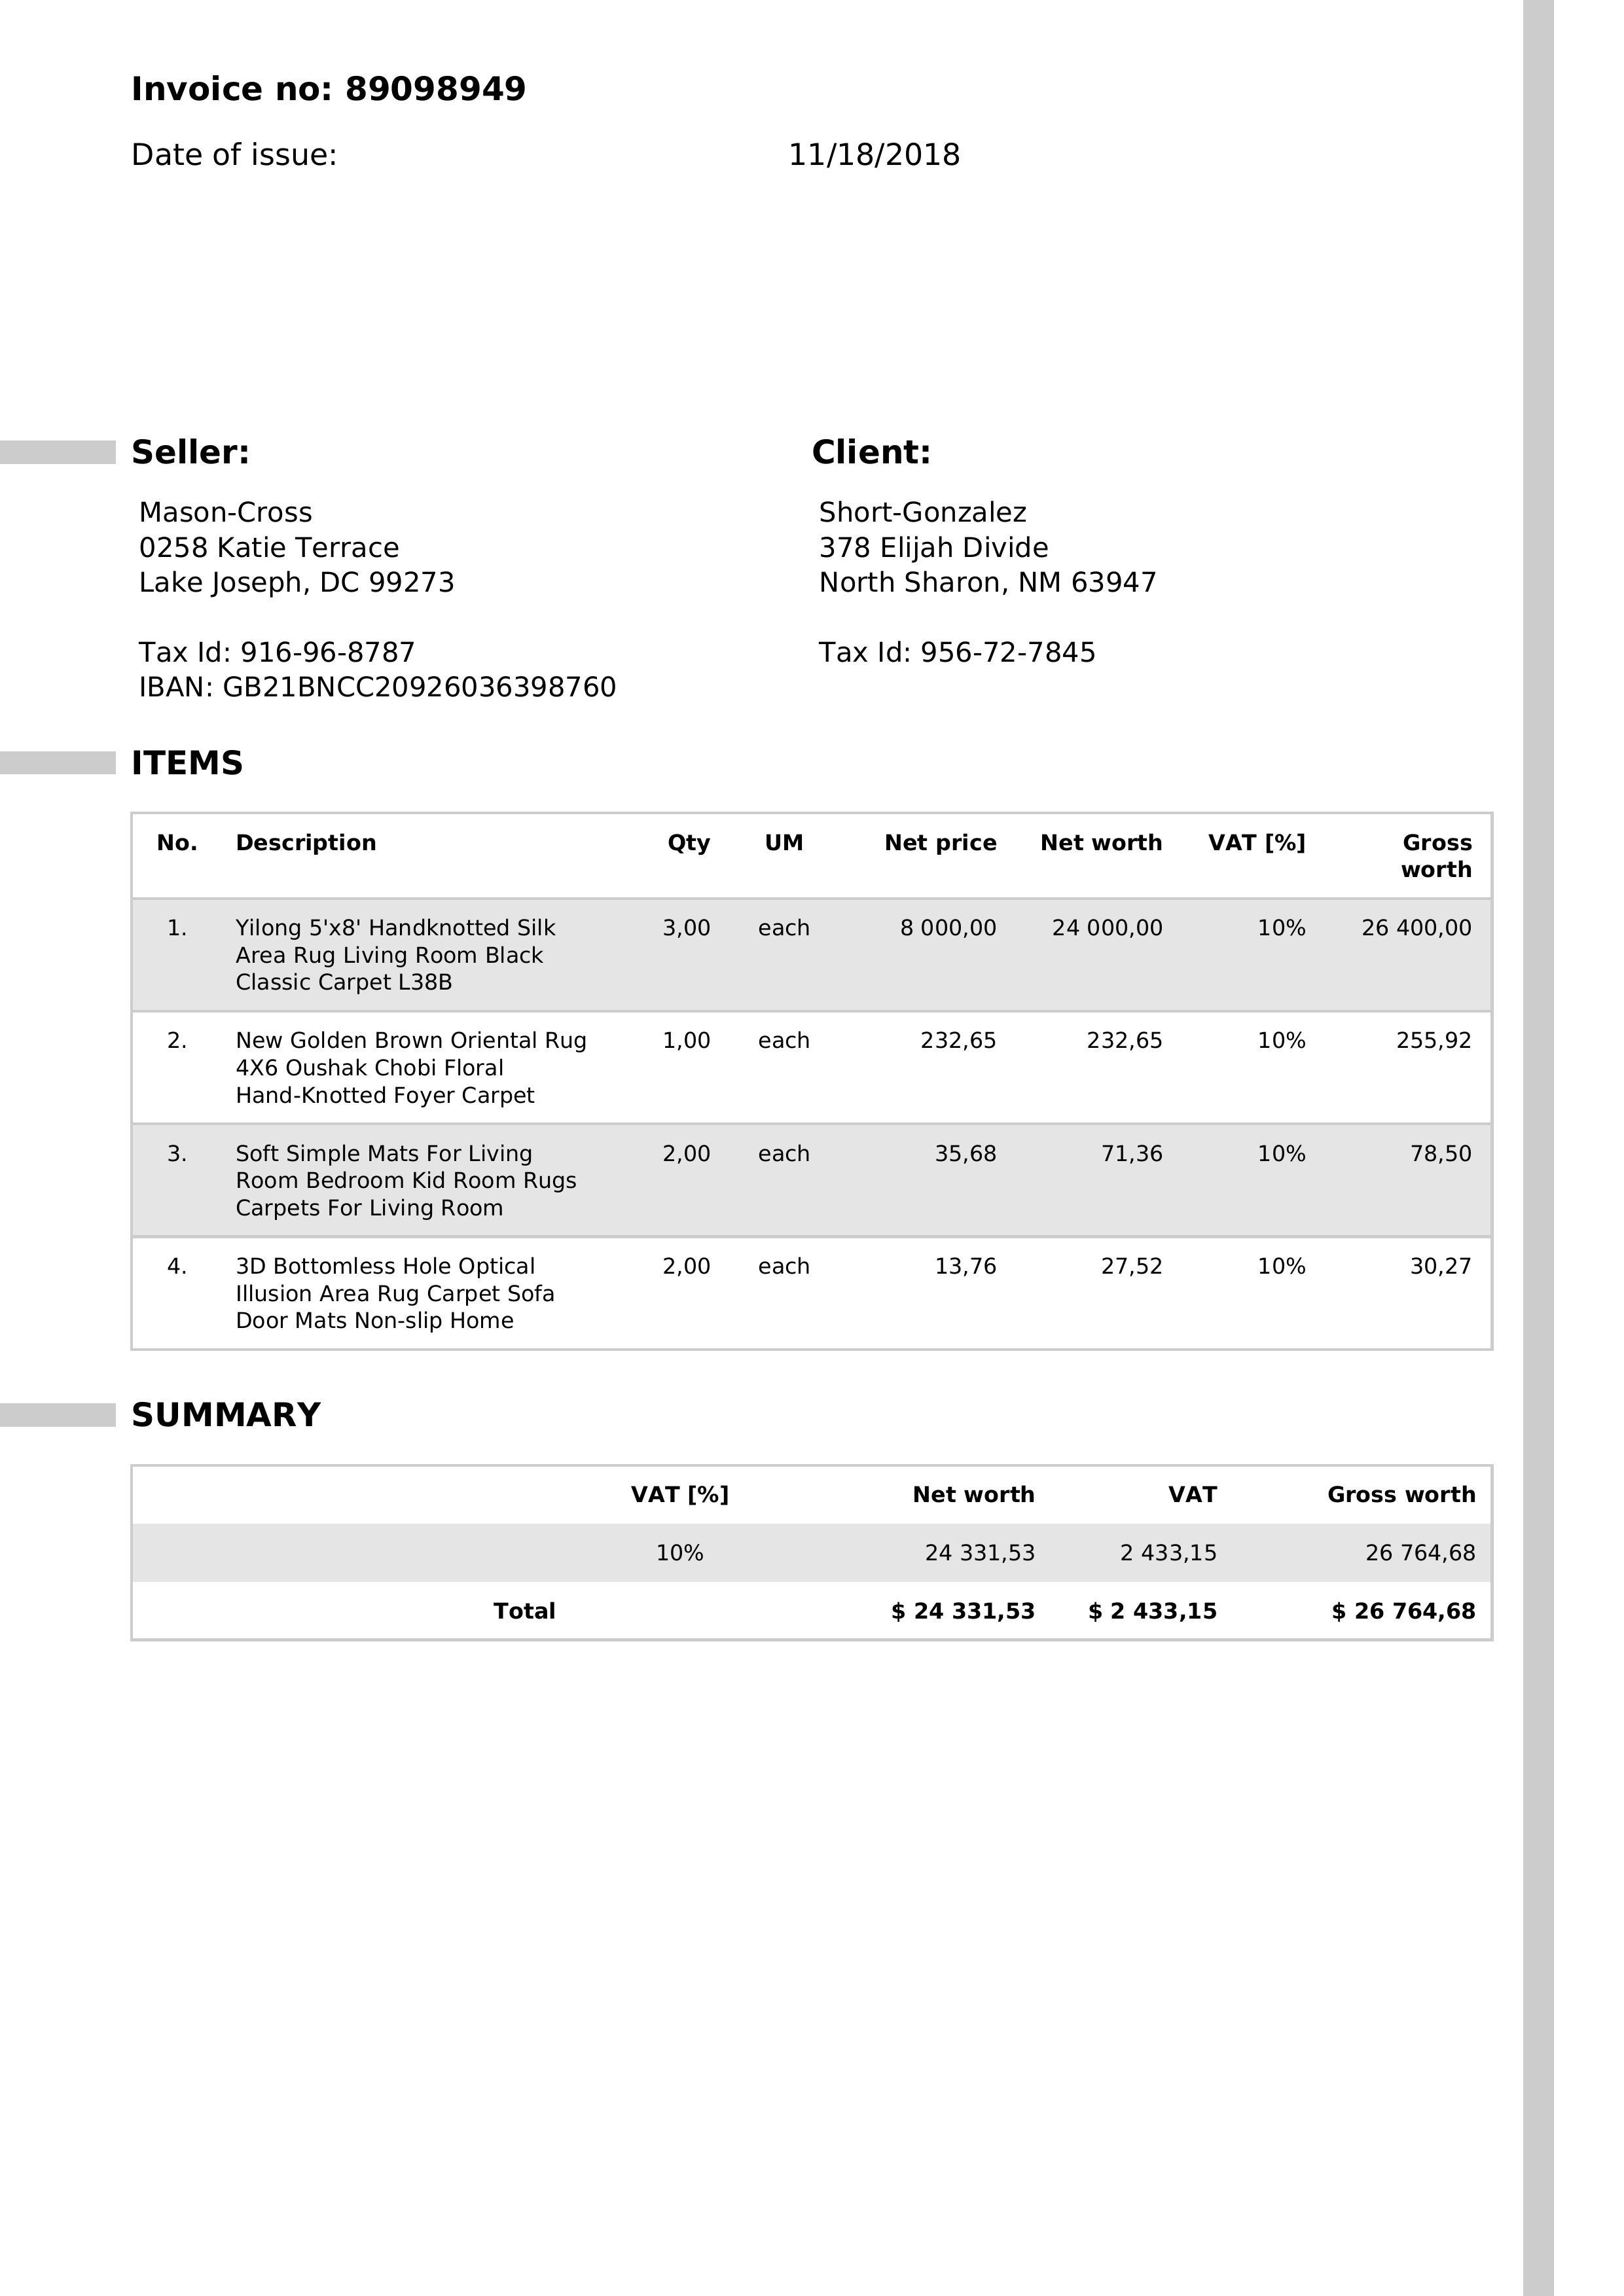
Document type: Invoice